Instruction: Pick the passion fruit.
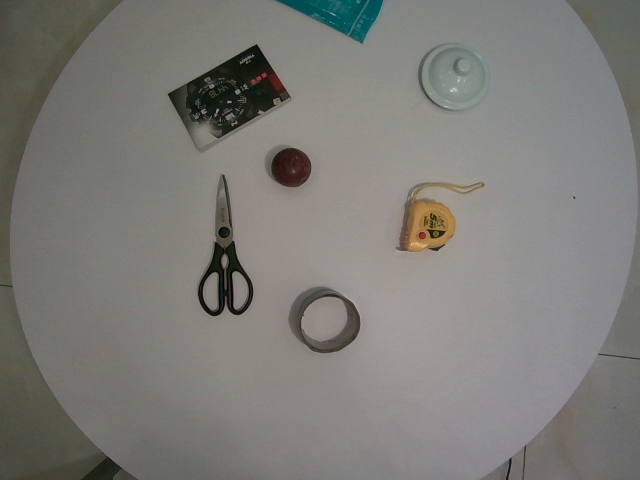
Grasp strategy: vertical